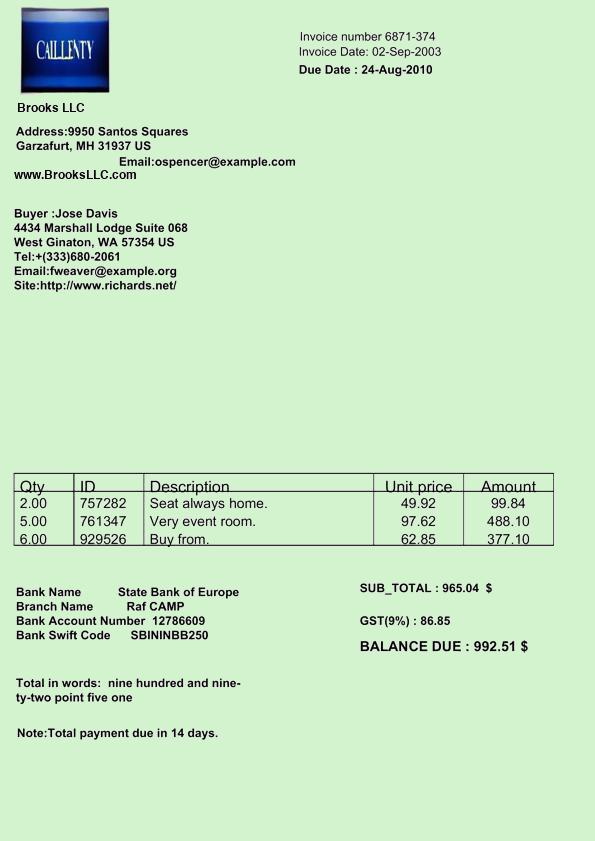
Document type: Invoice